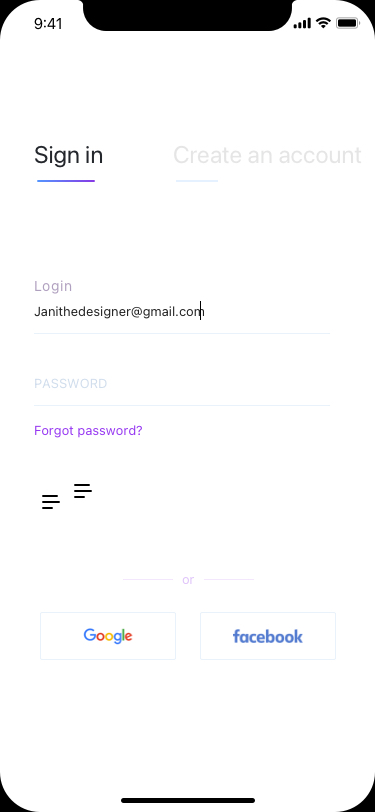
Text in this UI design:
Janithedesigner@gmail.com
Login
Password
Forgot password?
or
Sign in
Create an account